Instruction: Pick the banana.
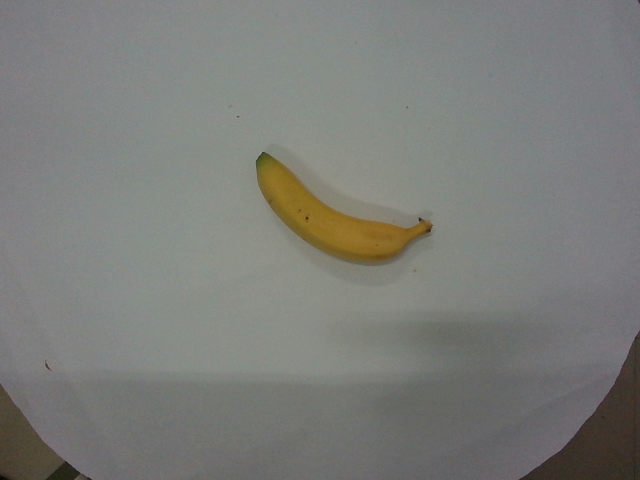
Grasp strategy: vertical